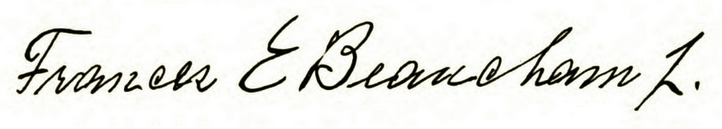
Signature of: frances estill beauchamp